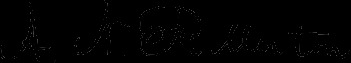
Signature of: alexander n fullerton